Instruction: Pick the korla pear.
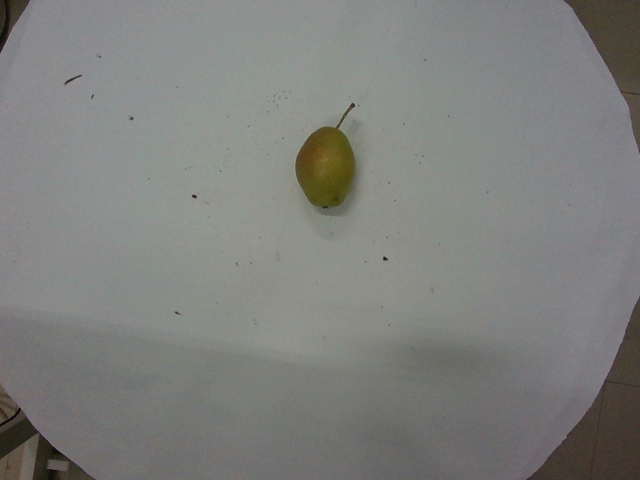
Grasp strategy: vertical